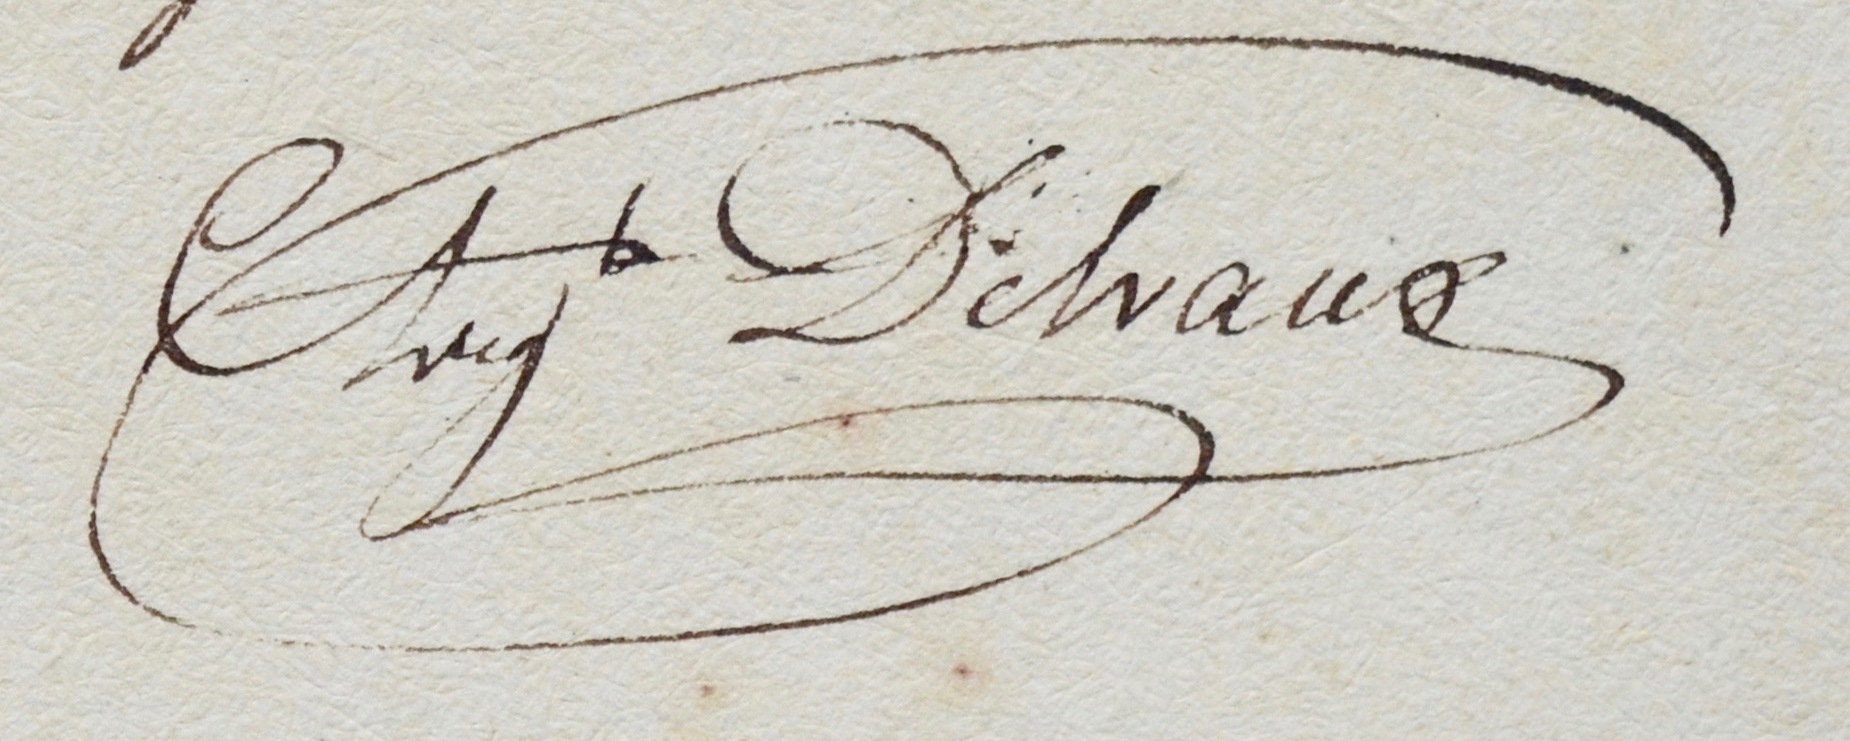
Signature of: auguste delvaux